Question: What jurisdiction, city, or county is the document associated with?
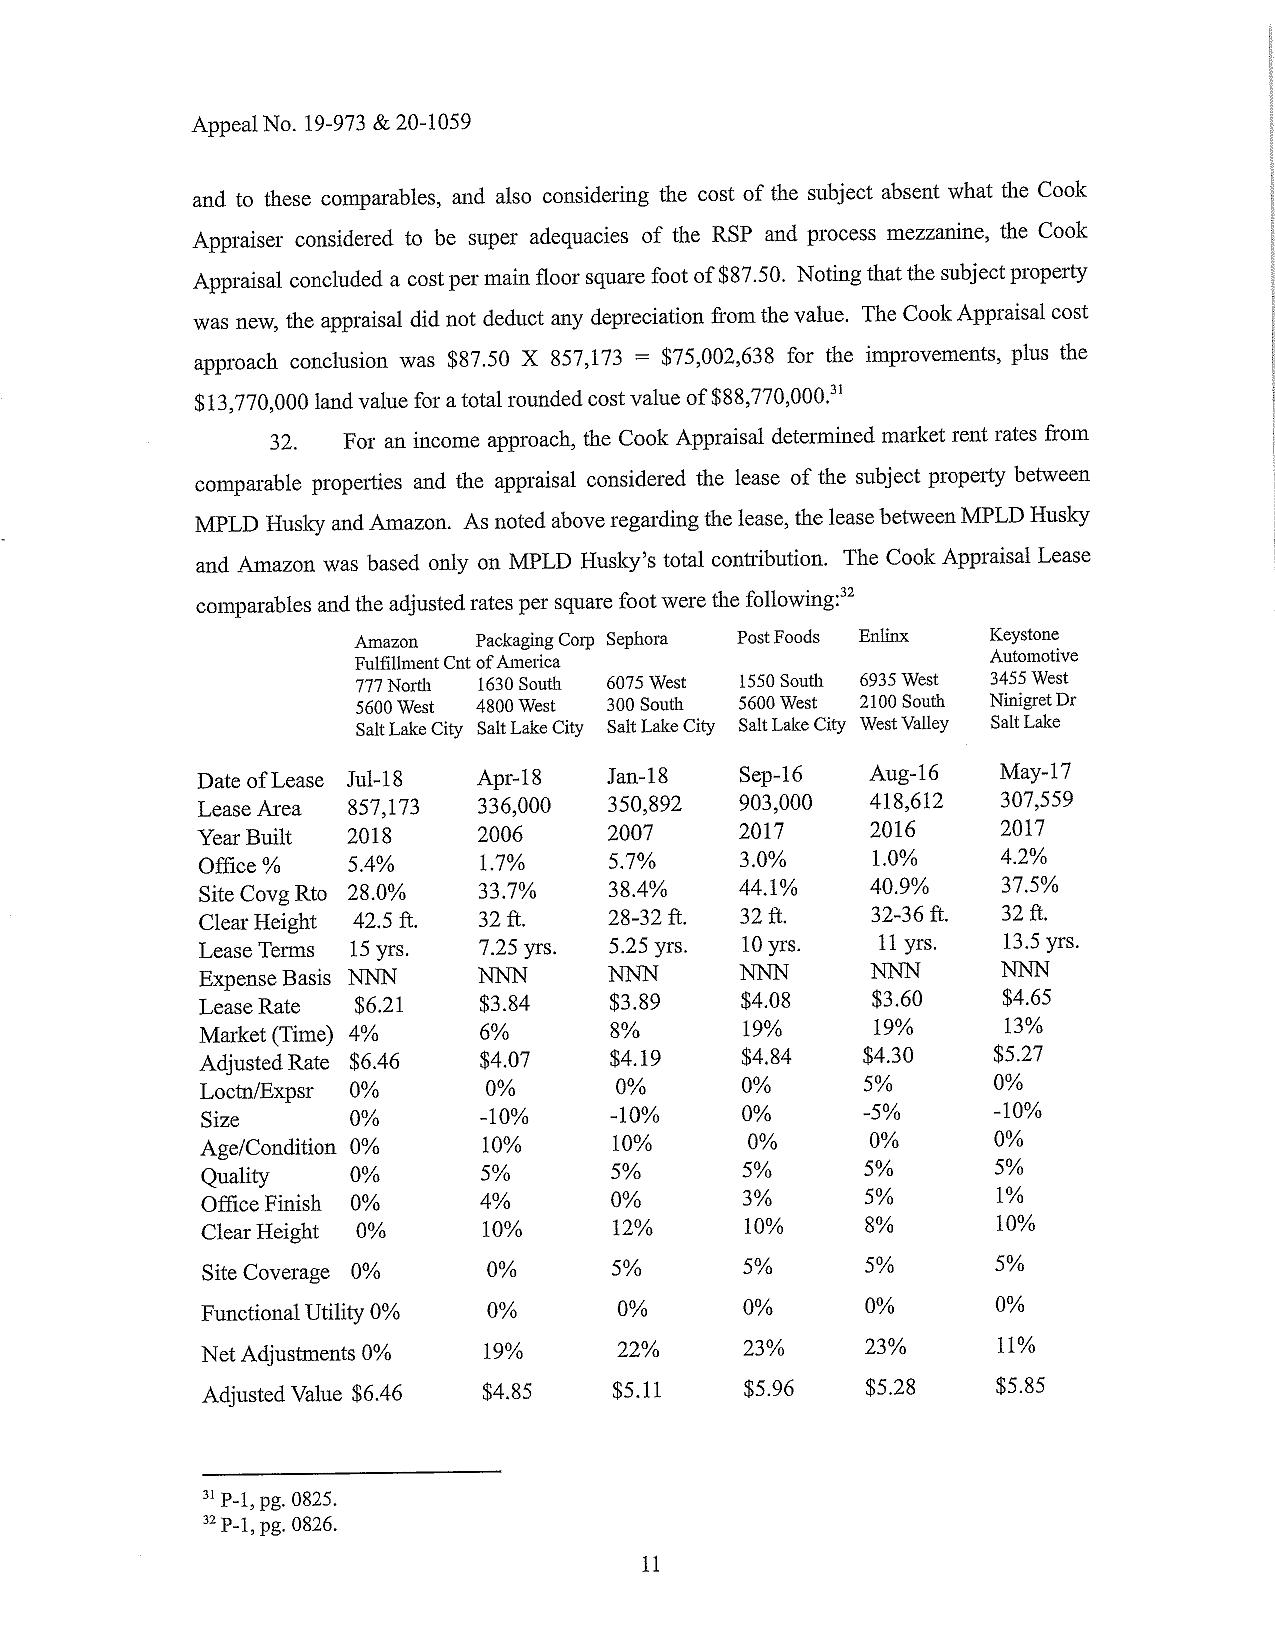
Answer: "Salt Lake City"